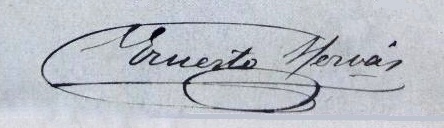
Signature of: ernesto hervás vercher